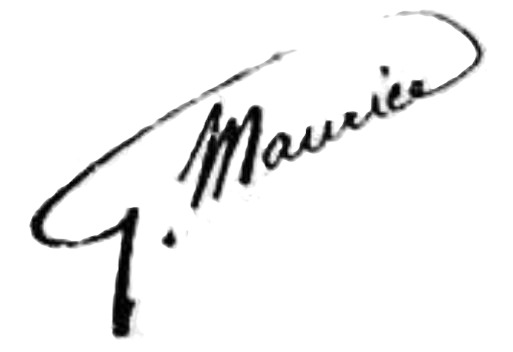
Signature of: georges maurice